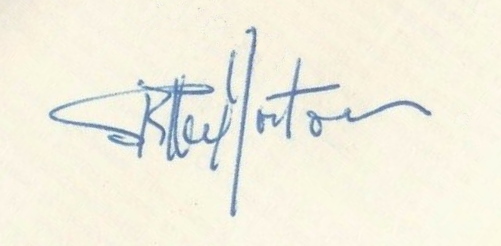
Signature of: stella morton